Question: What is the main concern?
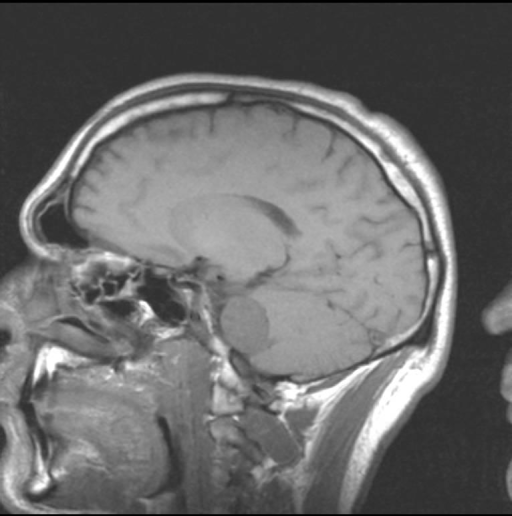
Answer: The findings suggest The MRI reveals an "ice-cream cone" shaped lesion originating from the L. IAC, with extension into the CPA, extending rostrally to compress the left CN V.  It is not invading the brain stem but is compressing it.  On T1, the mass is hypointense with adjacent brain parenchyma and hyperintense on T2 imaging.  There is avid post-gadolinium enhancement on T1 imaging in a slightly heterogenous manner throughout the mass.. Mass lesion evident on sagittal section in the CPA, hypointense and isointense w/ adjacent brain parenchyma pre-gadolinium contrast.. The patient might have a history of Patient is a 34 year old man who presented with a 2 year history of increasing hearing loss, tinnitus and occasional vertigo.  In the last few months he has developed L. facial numbness in the V1-V2 distribution..